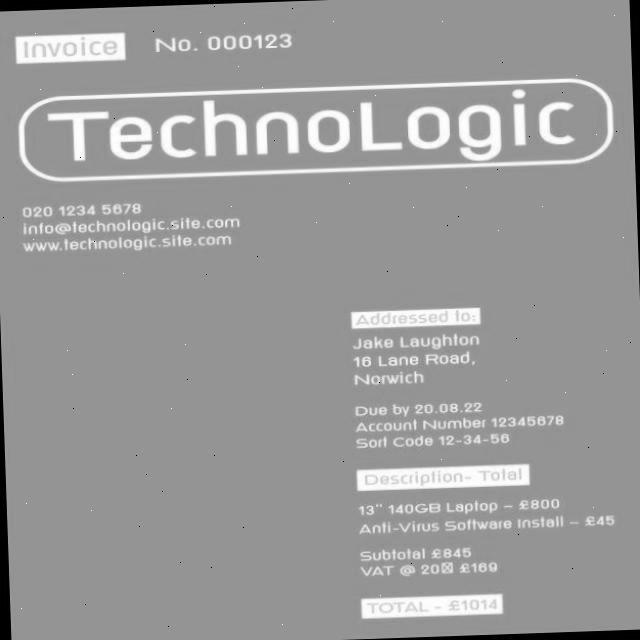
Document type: Invoice